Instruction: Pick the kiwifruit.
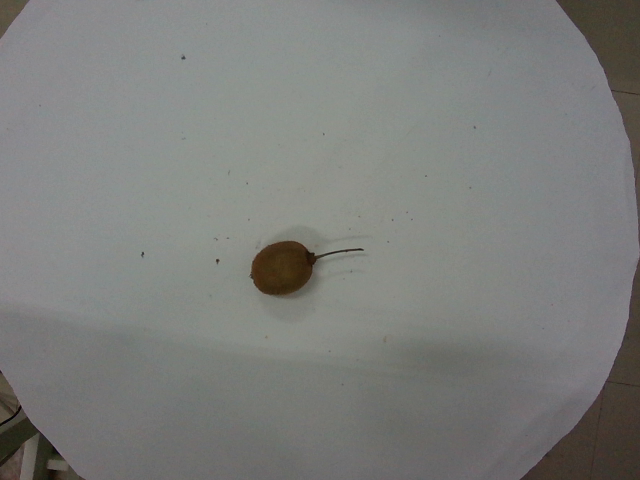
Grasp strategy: vertical